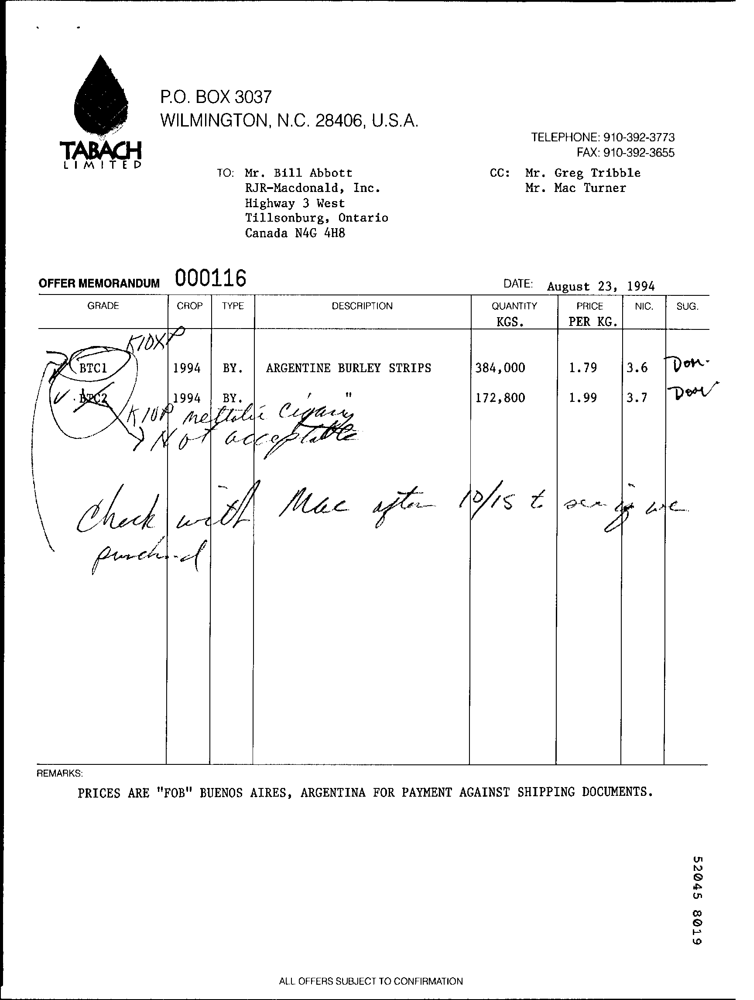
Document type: Invoice